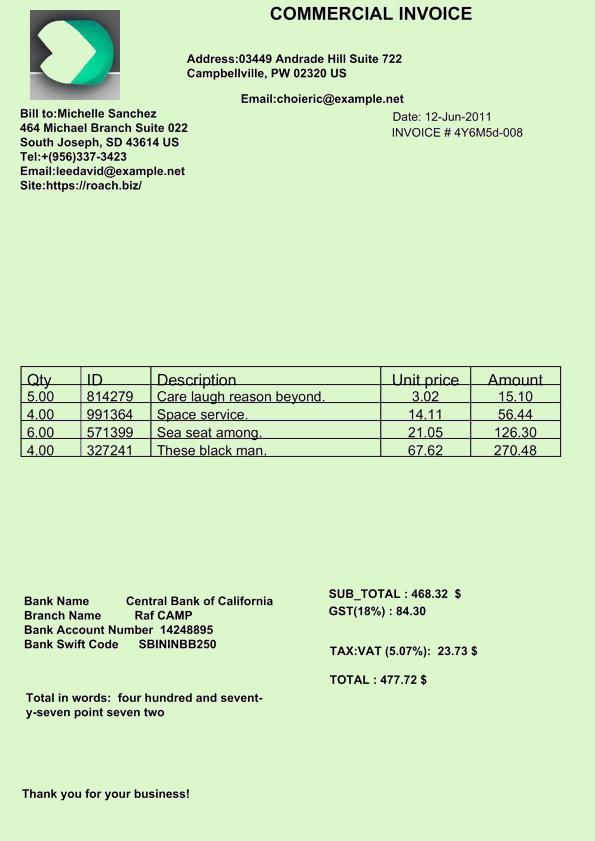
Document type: Invoice